Question: What jurisdiction, city, or county is the document associated with?
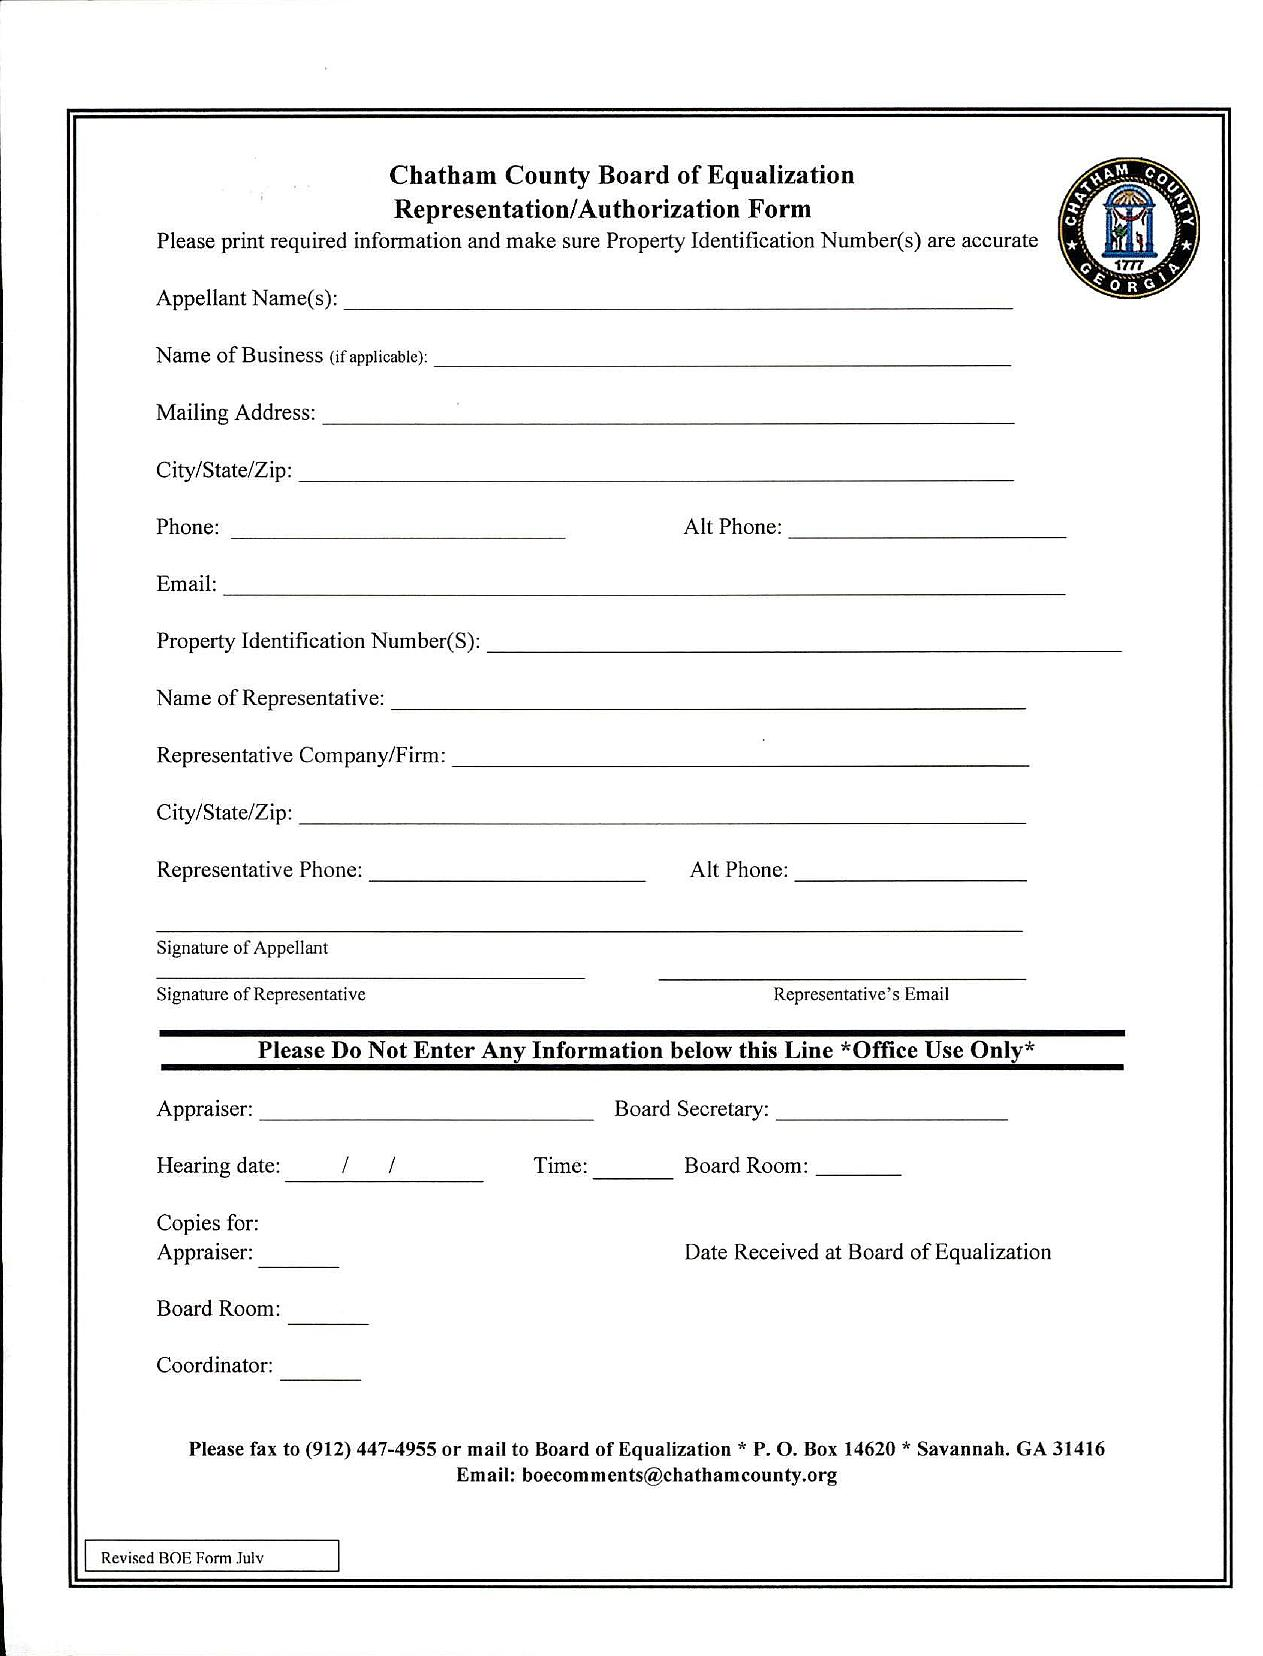
Answer: "Chatham County"